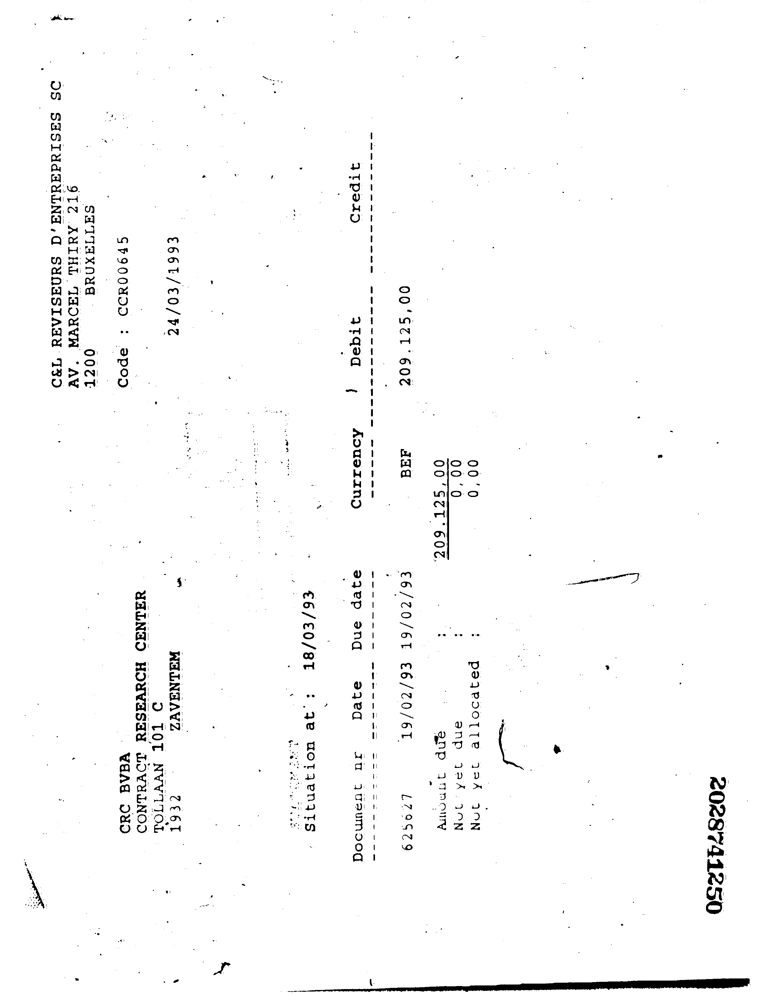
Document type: Invoice